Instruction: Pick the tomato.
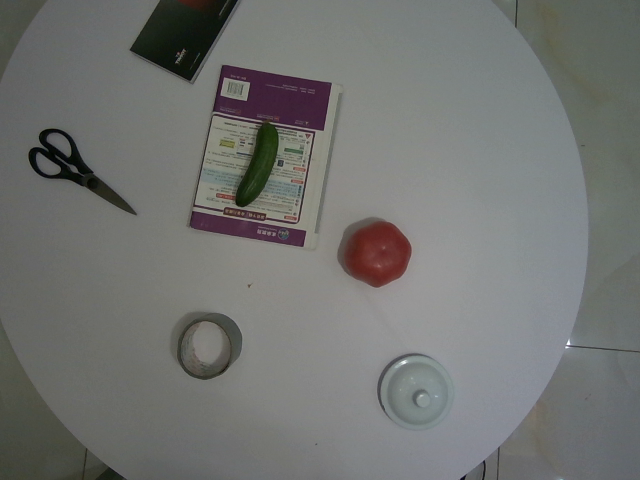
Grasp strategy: vertical